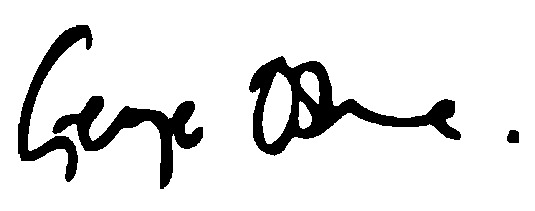
Signature of: george osborne